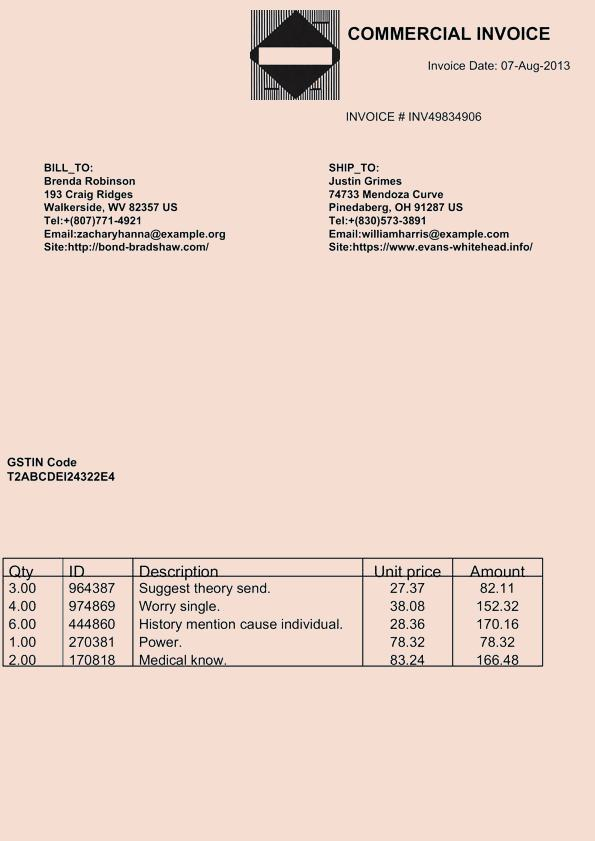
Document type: Invoice